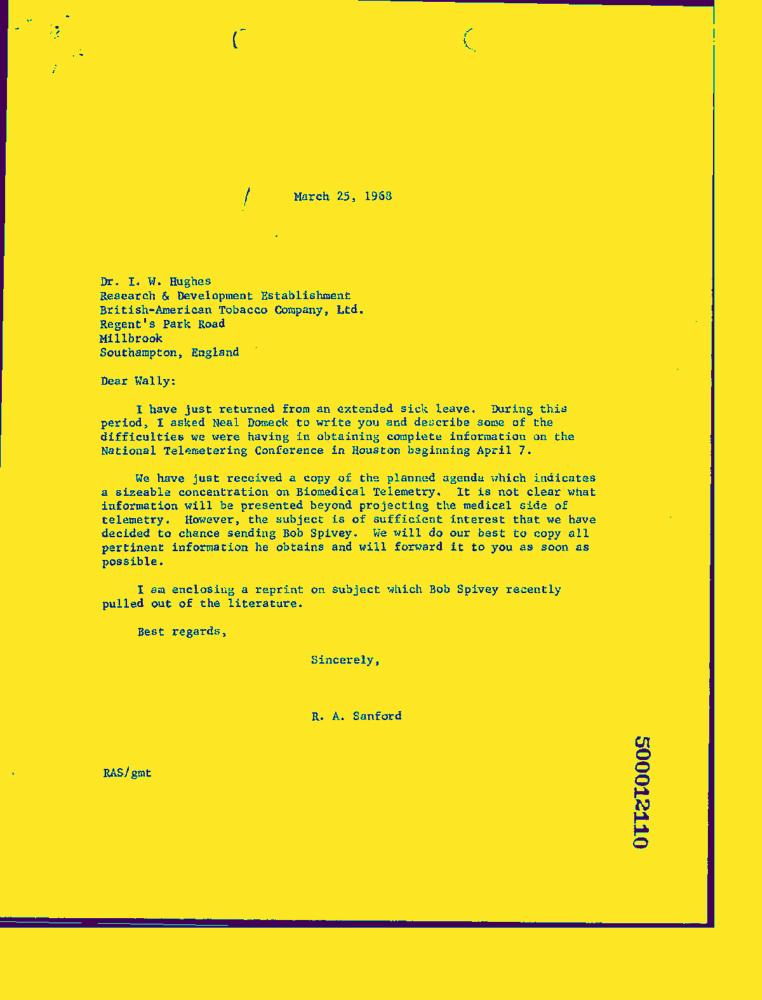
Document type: Letter-Doc